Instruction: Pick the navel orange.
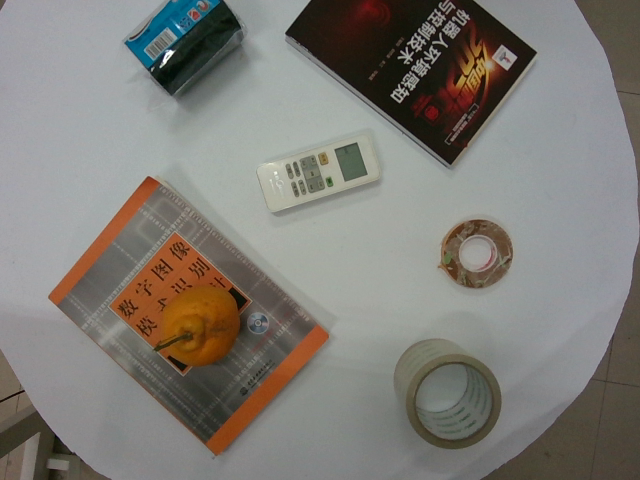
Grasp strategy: vertical